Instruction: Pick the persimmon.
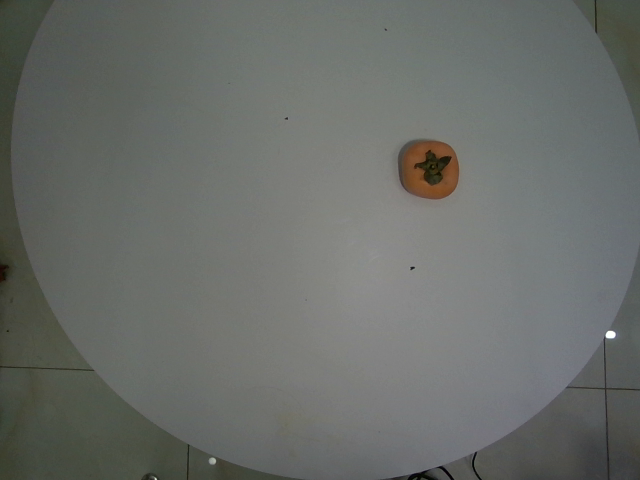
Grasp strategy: vertical